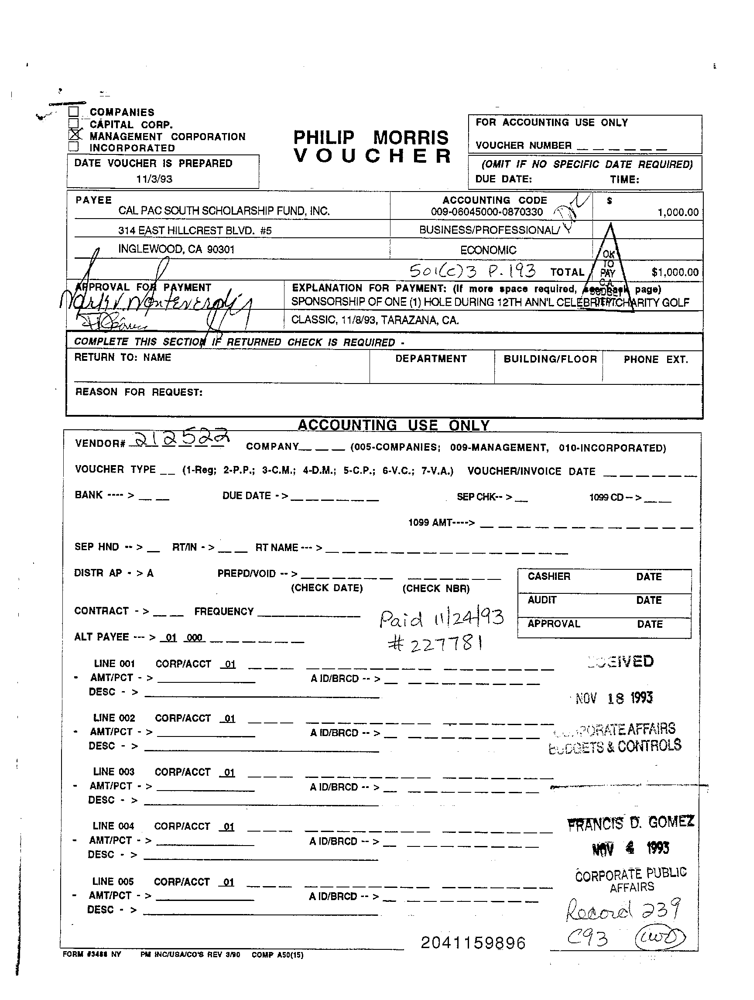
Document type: Invoice